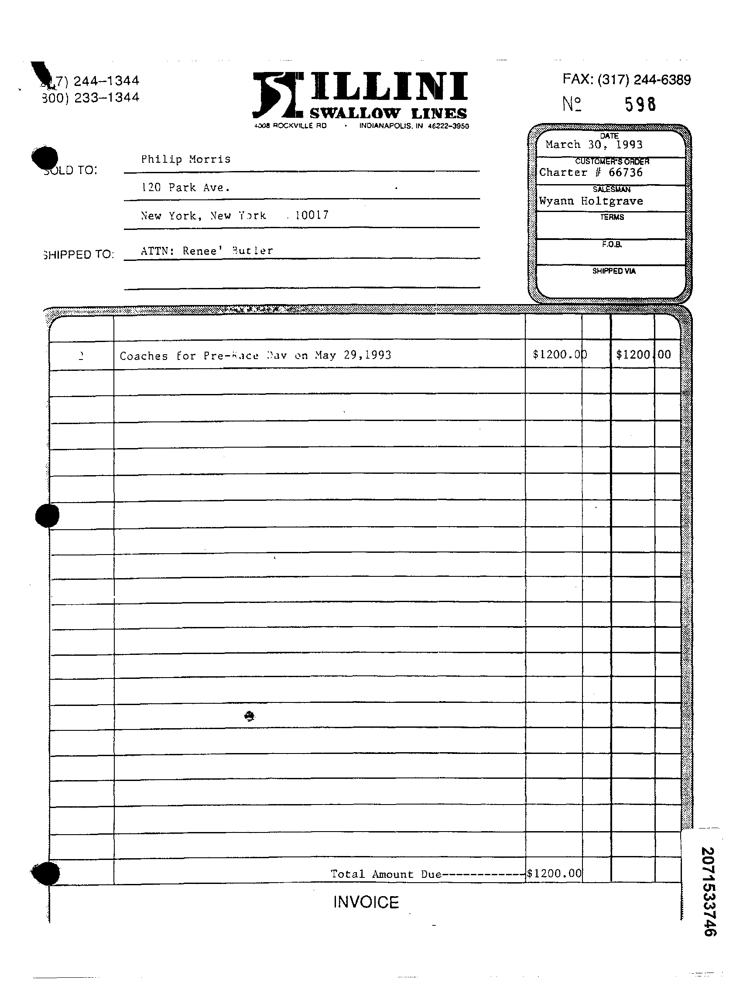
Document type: Invoice